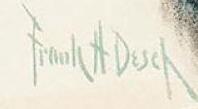
Signature of: frank h desch